Question: Can you provide the account number mentioned in the document?
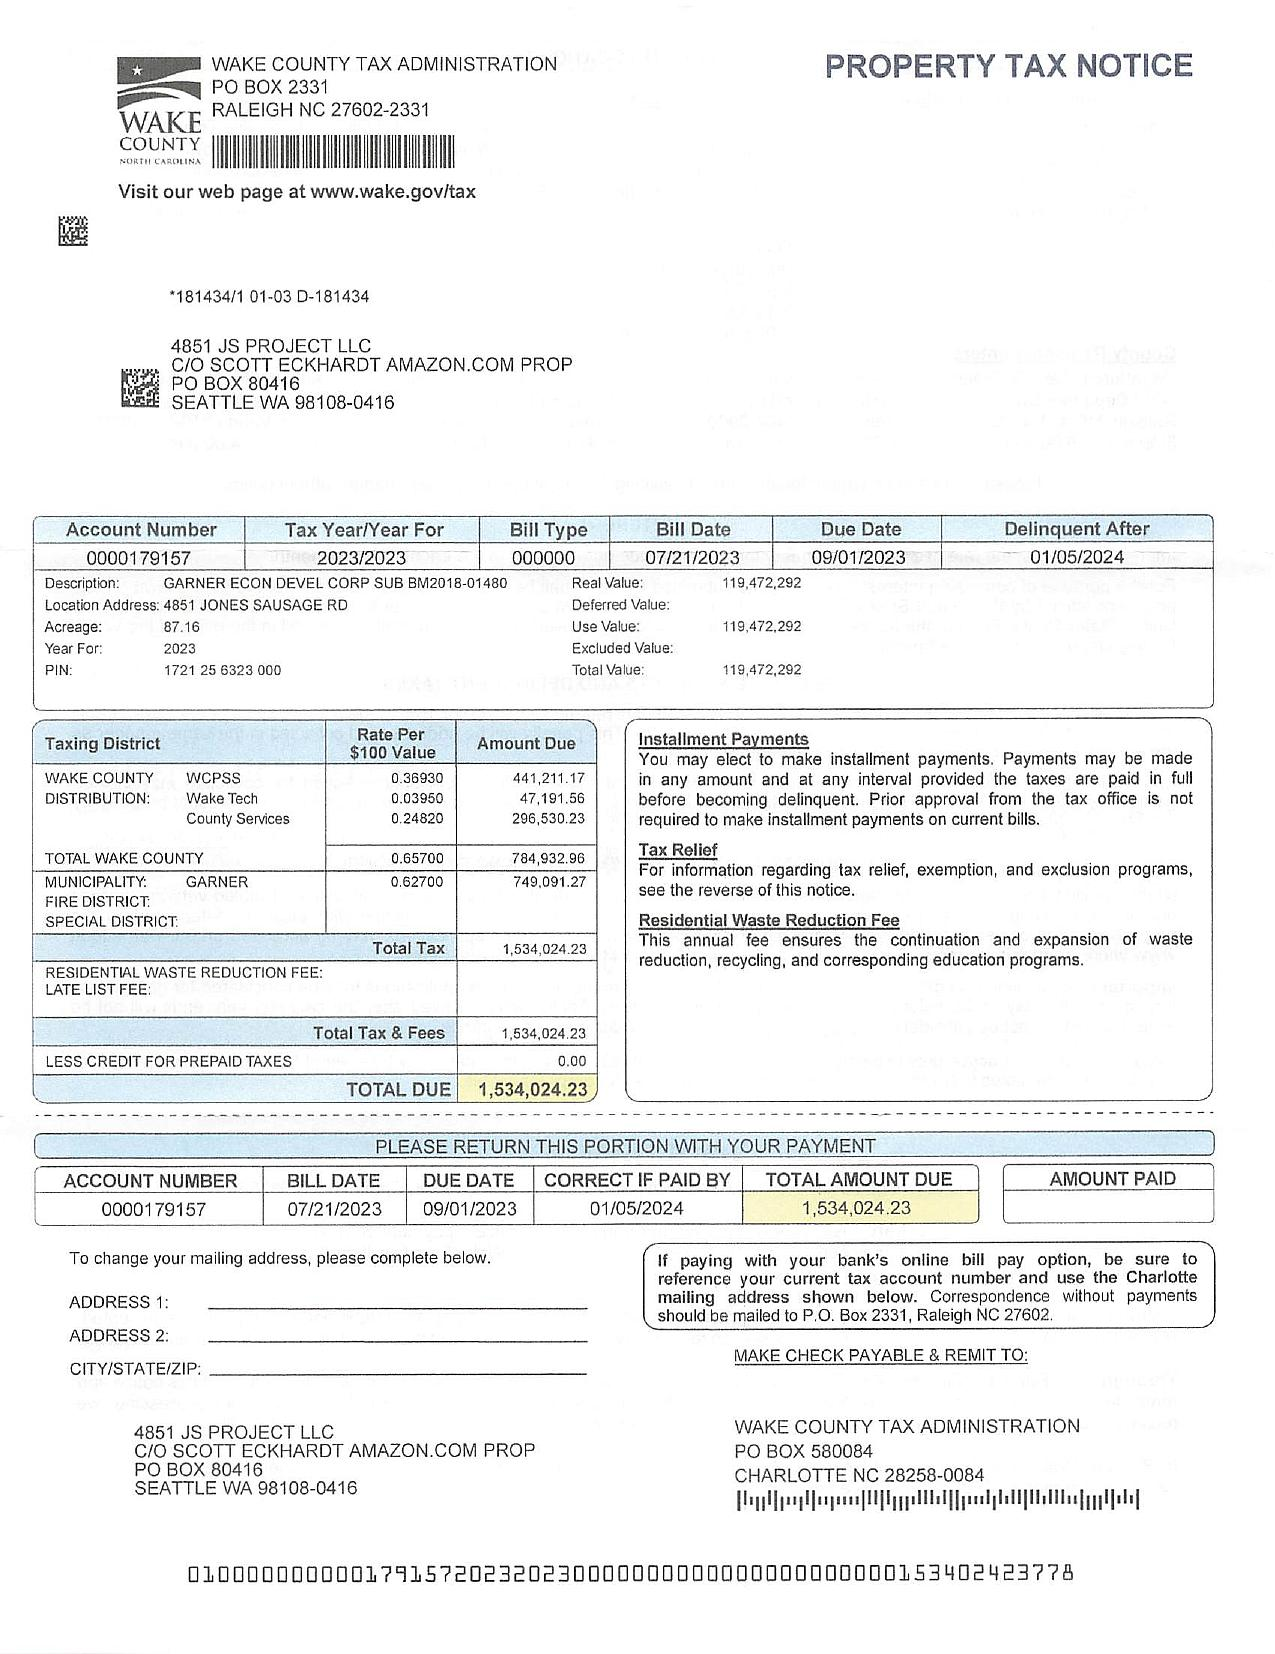
Answer: "0000179157"